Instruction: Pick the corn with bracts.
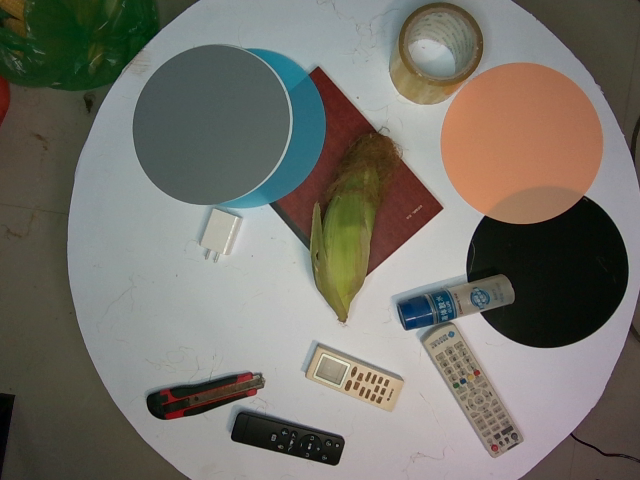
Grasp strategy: vertical